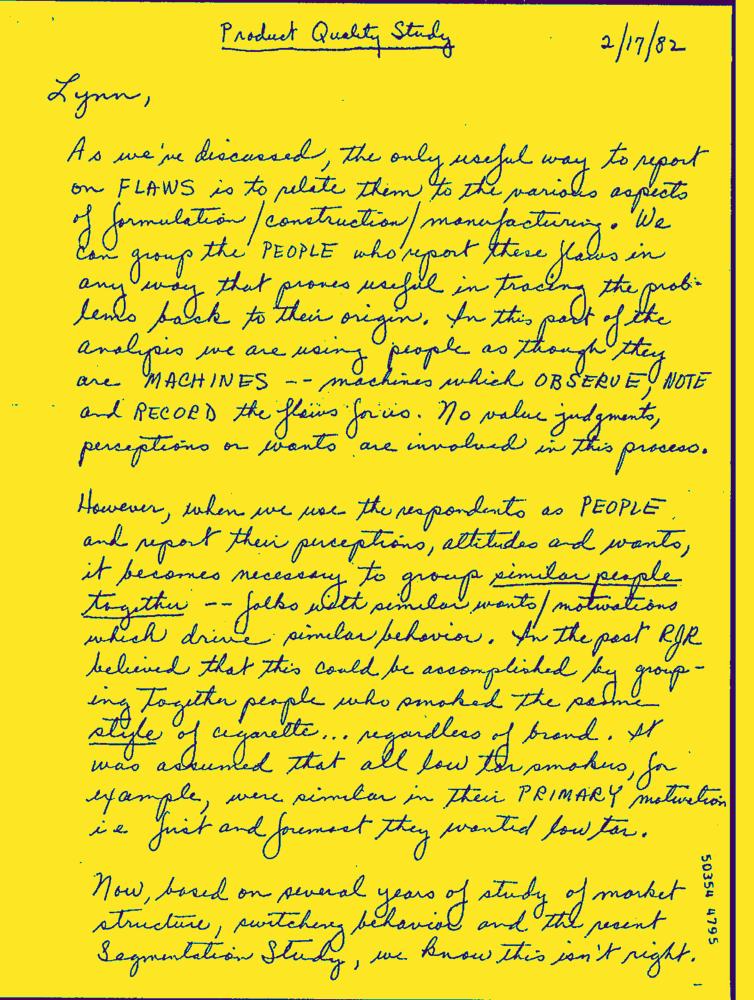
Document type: Hand-Written